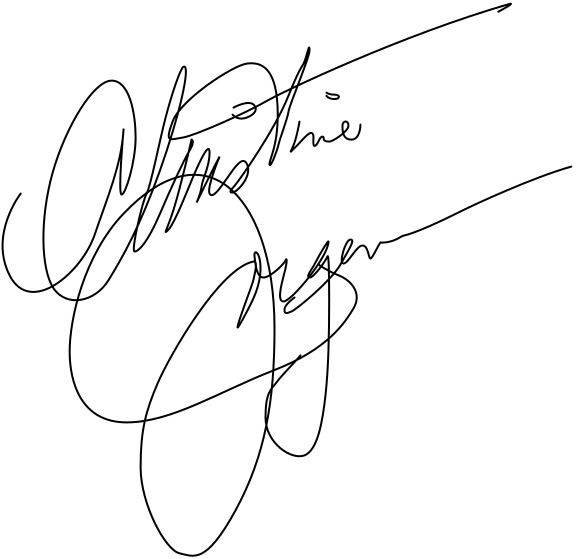
Signature of: christine jorgensen